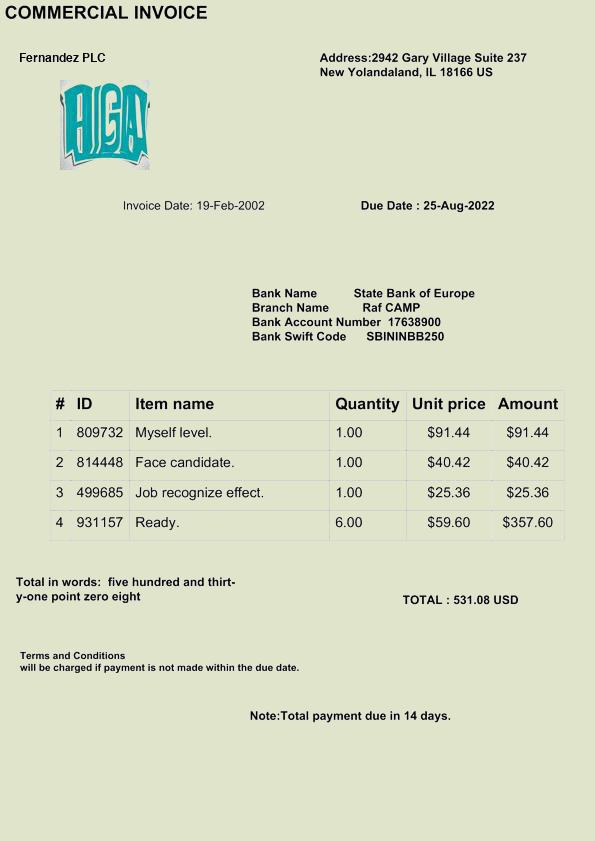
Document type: Invoice